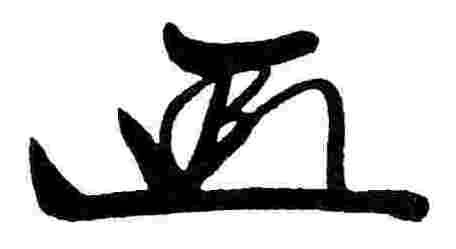
Signature of: tokugawa iemitsu